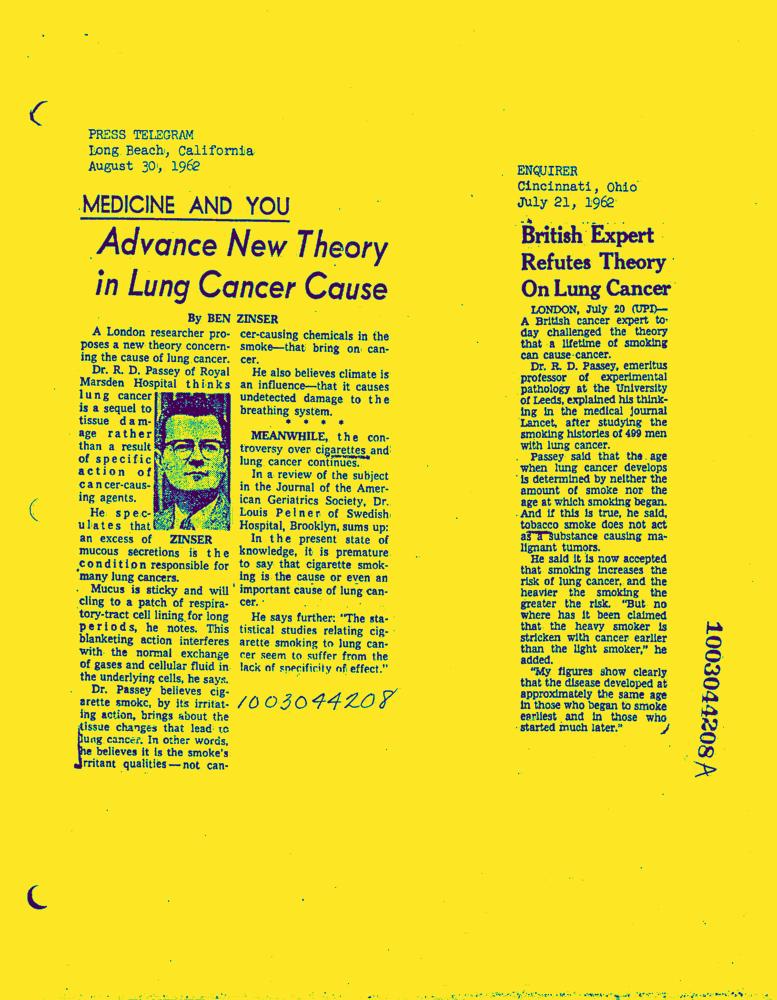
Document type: News-Article